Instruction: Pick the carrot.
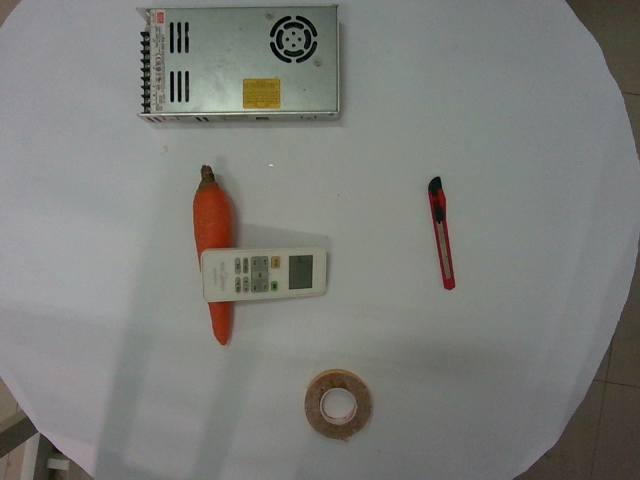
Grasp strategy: vertical